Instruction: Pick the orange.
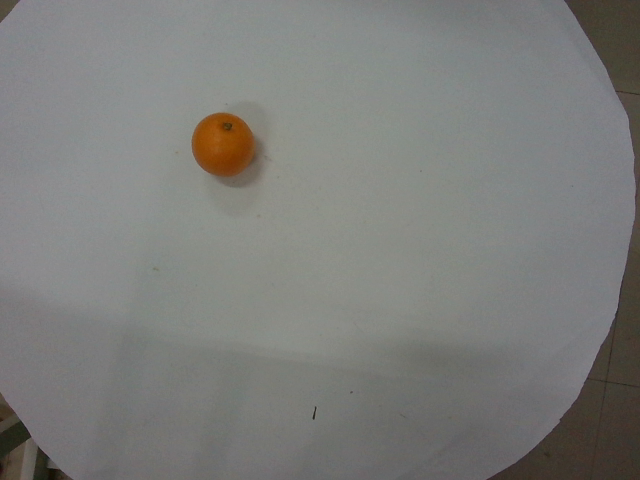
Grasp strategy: vertical